Question: What was observed in the imaging?
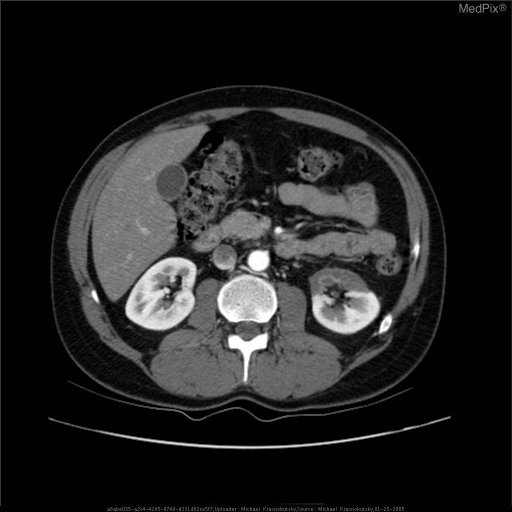
Answer: The imaging shows CT of the kidneys with IV contrast demonstrates large segmental area of non enhancement in the anterior left kidney.  There is a very thin rim of enhancement in the outer most cortex which has blood supply from the capsular vascular branches. CT scan through the lower pole of the left kidney demonstrates a segmental area of decreased enhancement.  A very thin cortical rim enhancement is seen..